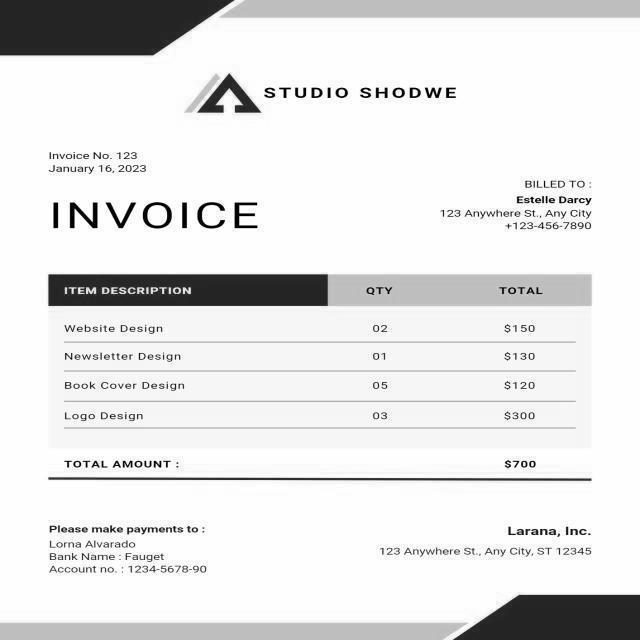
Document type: Invoice